Question: What type of tax is indicated in the document, personal property or real estate?
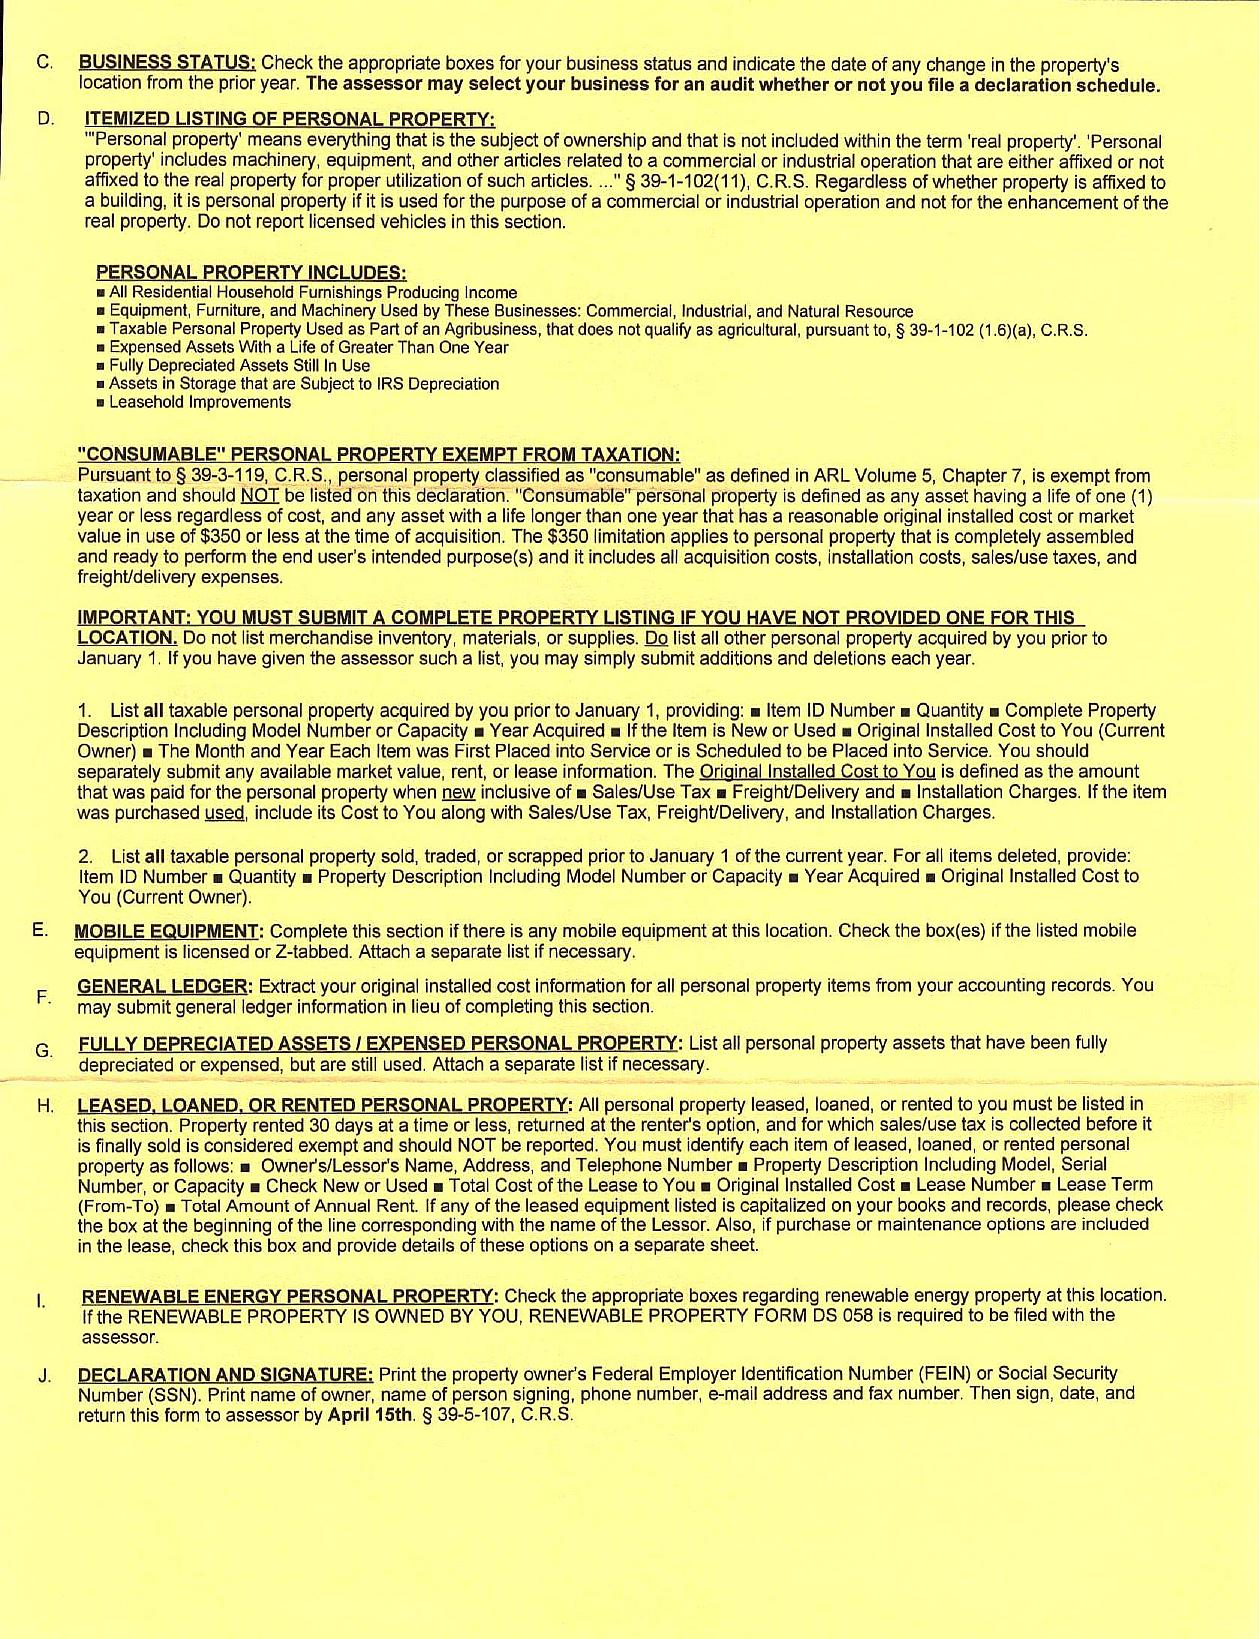
Answer: "Personal Property Tax"